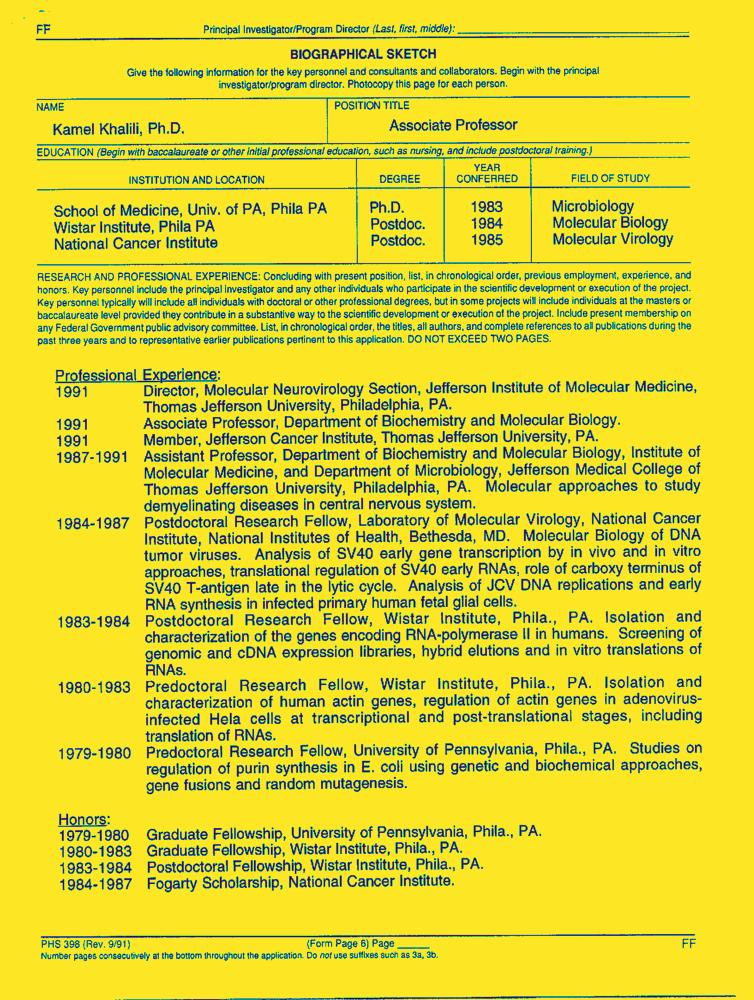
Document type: Resume-Doc